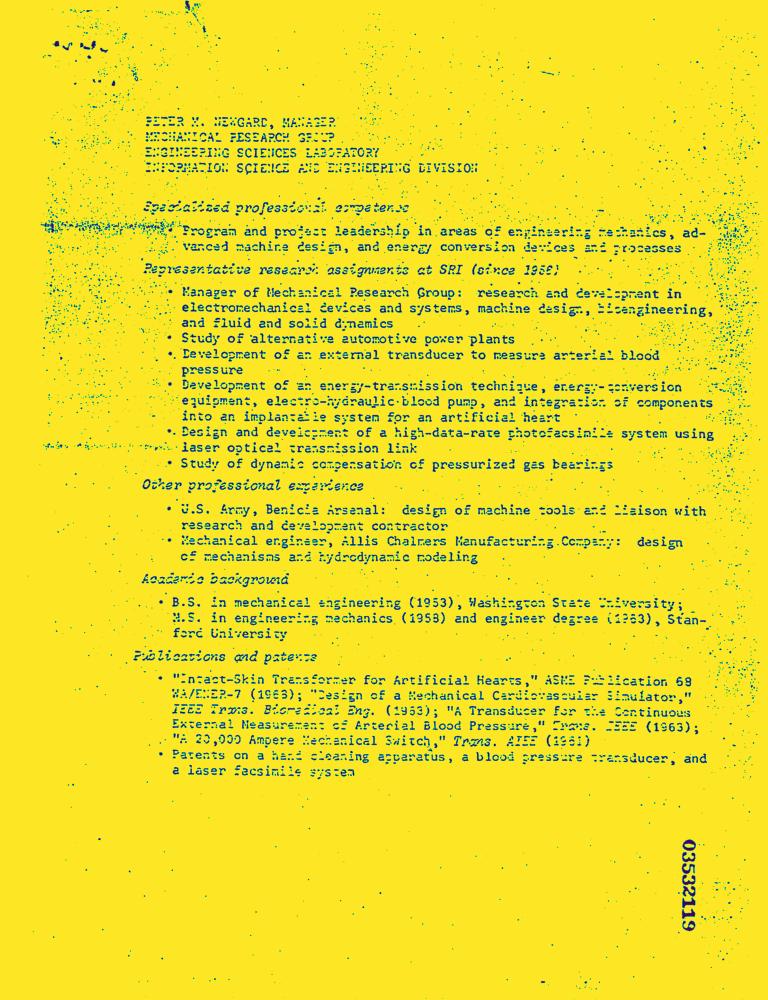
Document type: Resume-Doc